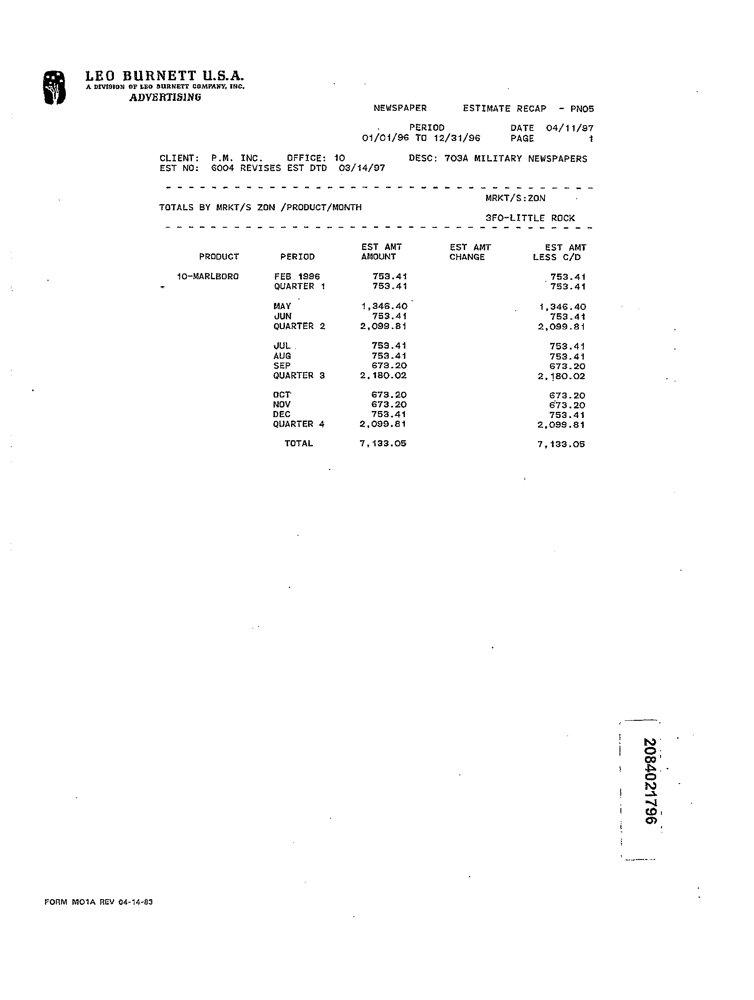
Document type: Invoice